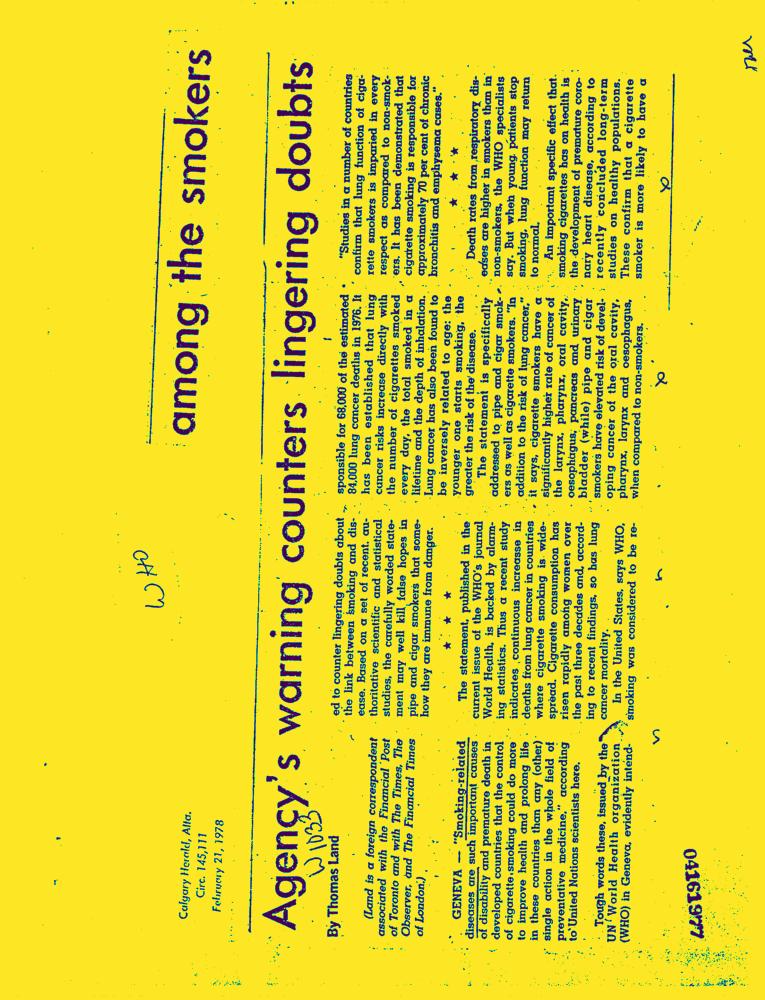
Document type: News-Article